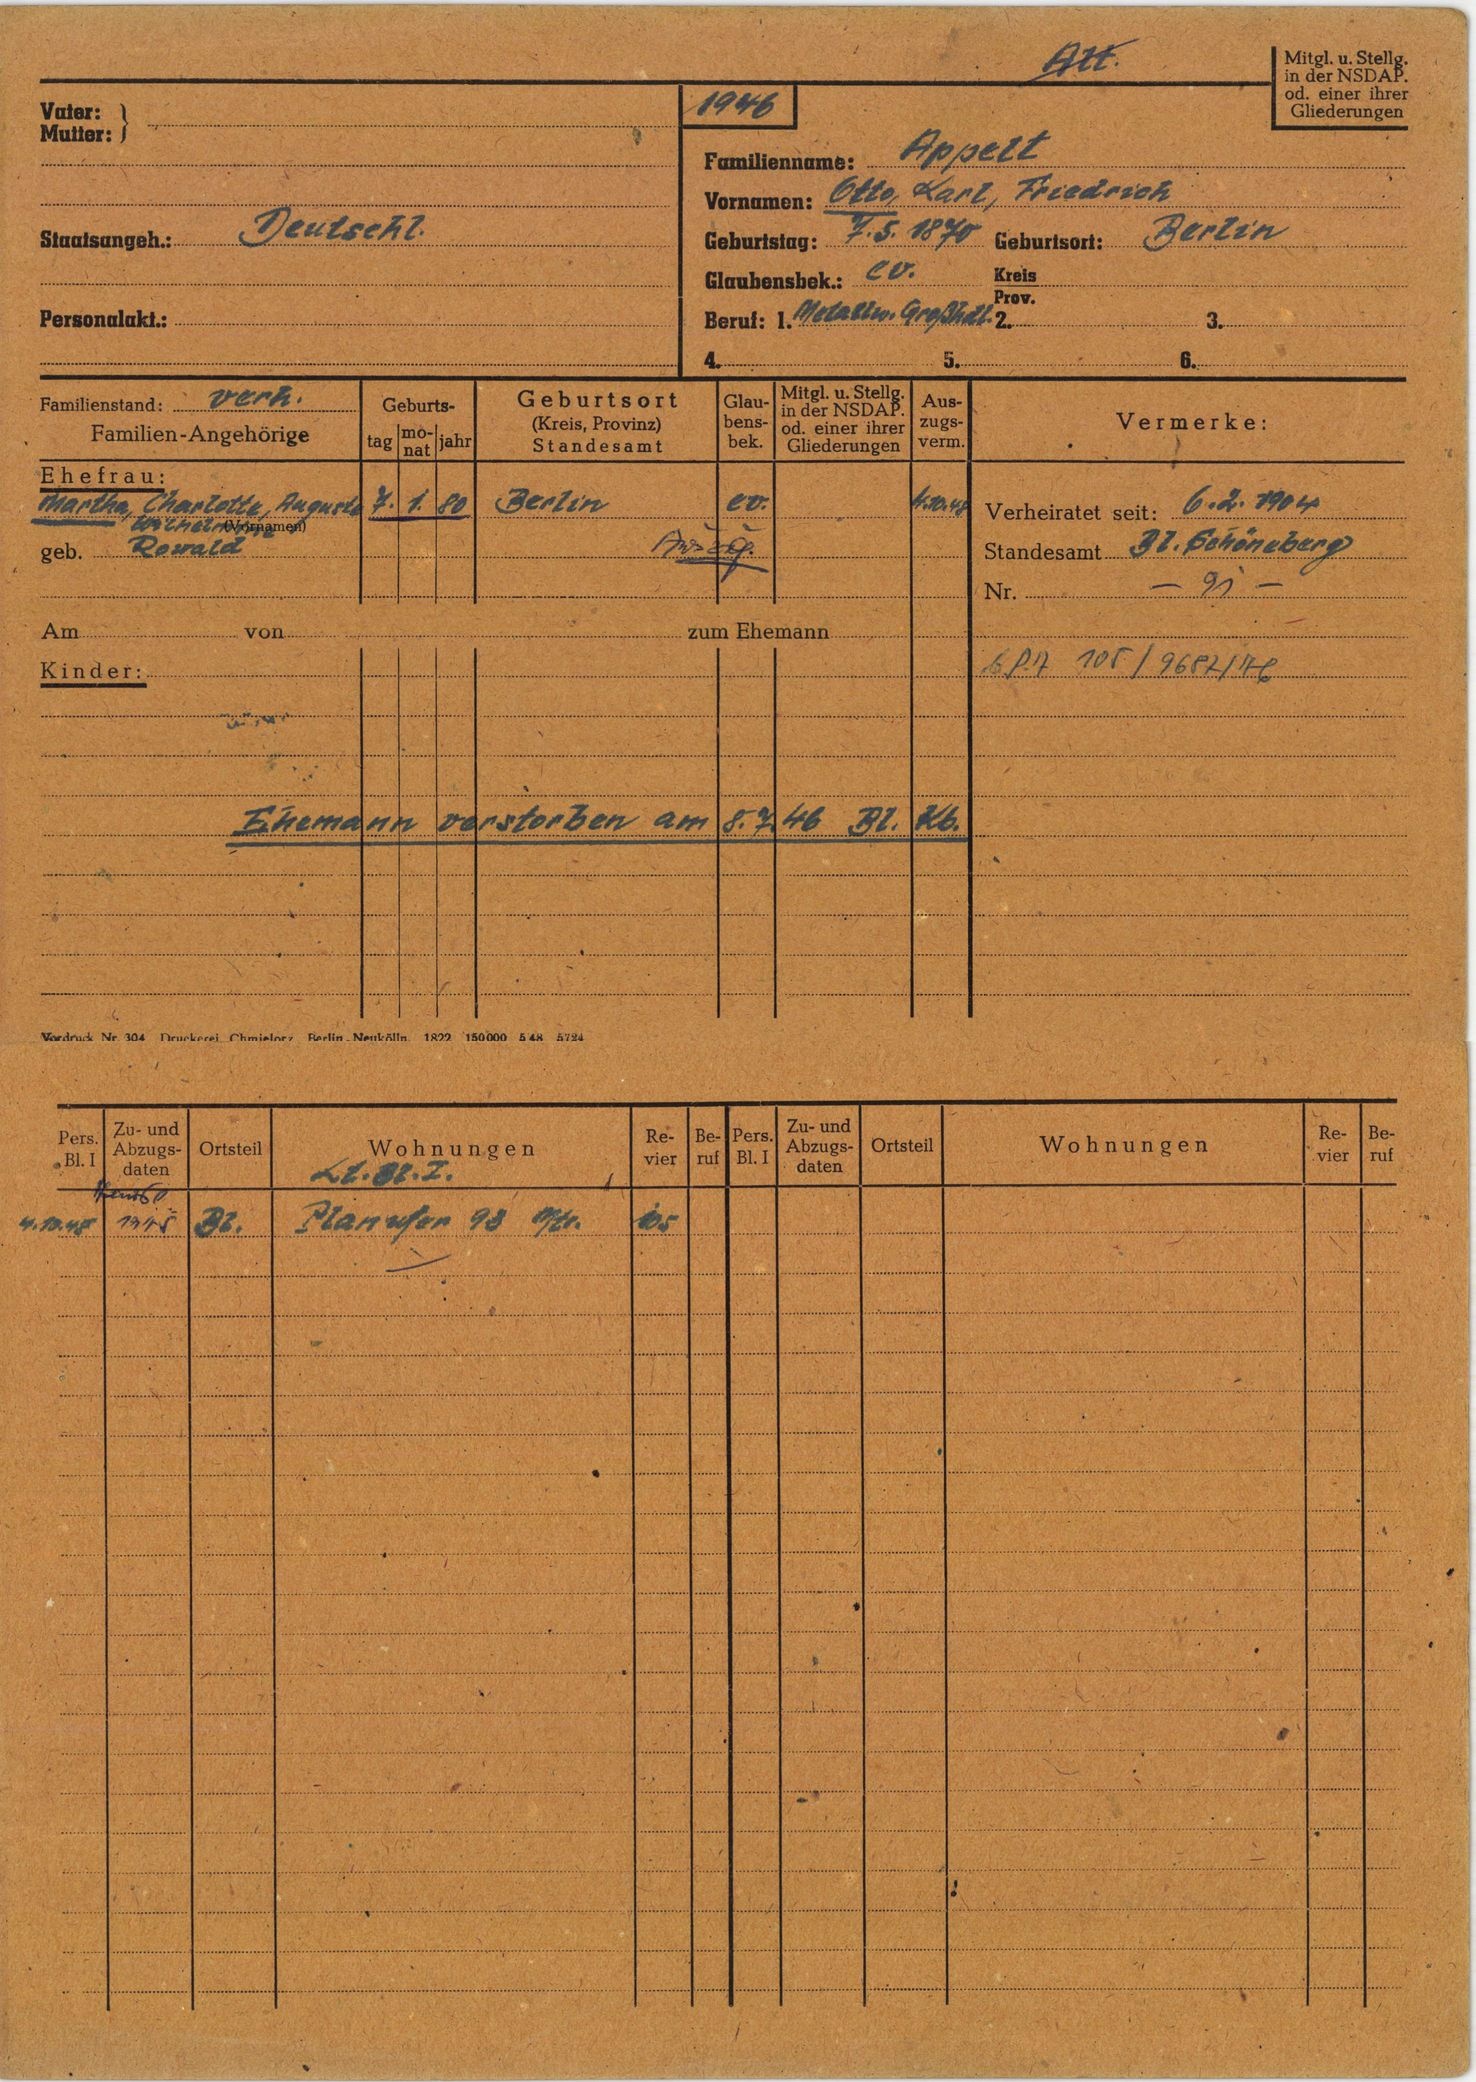
Appelt